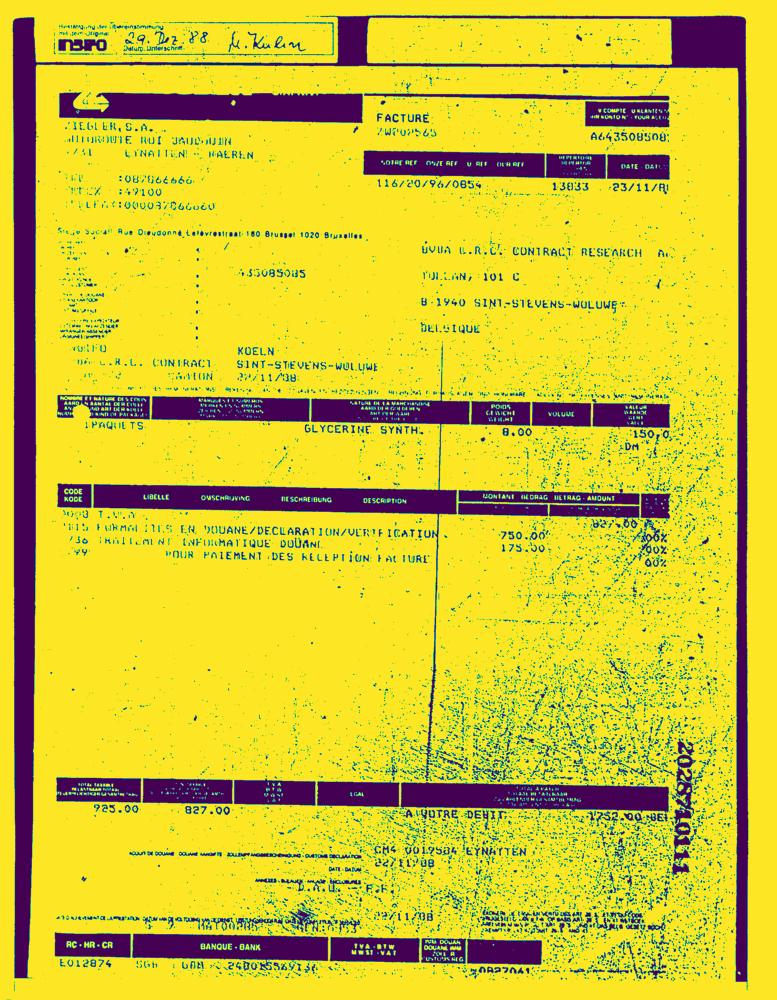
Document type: Invoice-Doc